Question: What appears to be the issue?
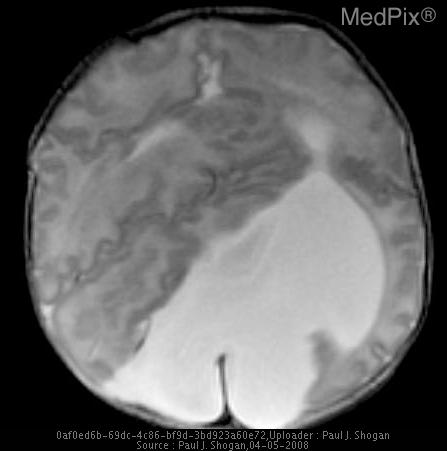
Answer: The findings suggest This patient has agenesis of the corpus callosum.  The posterior fossa is small, with a normally formed cerebellum, which is compressed inferiorly, and the 4th ventricle and cerebral aqueduct are patent.  The globes maintain cross-midline symmetry, and hypotelorism is noted.  The optic tracts are normally formed.  The thalami are fused, and there is partial interhemispheric fusion of the insular parenchyma, and a suggestion of anterior frontal lobe fusion.  There is a partially formed posterior falx cerebri, and anterior interhemispheric fissure.  There is a probable large monoventricle with a dorsal interhemispheric cyst, abutting dysplastic cerebral tissue.  There is an apparent hypoplastic left internal jugular vein.  A cephalocele at the vertex is also noted.. T2 weighted axial image reveals partial interhemispheric fusion of the insular parenchyma with the sylvian fissure extending across midline.   There is a suggestion of anterior frontal lobe fusion, and again noted is a partially formed posterior falx cerebri, and anterior interhemispheric fissure.   The rudimentary left occiptal horn abuts dysplastic cerebral tissue, and communicates with the right posterior fluid collection.. The patient might have a history of Full-term neonate with abnormal prenatal ultrasound..